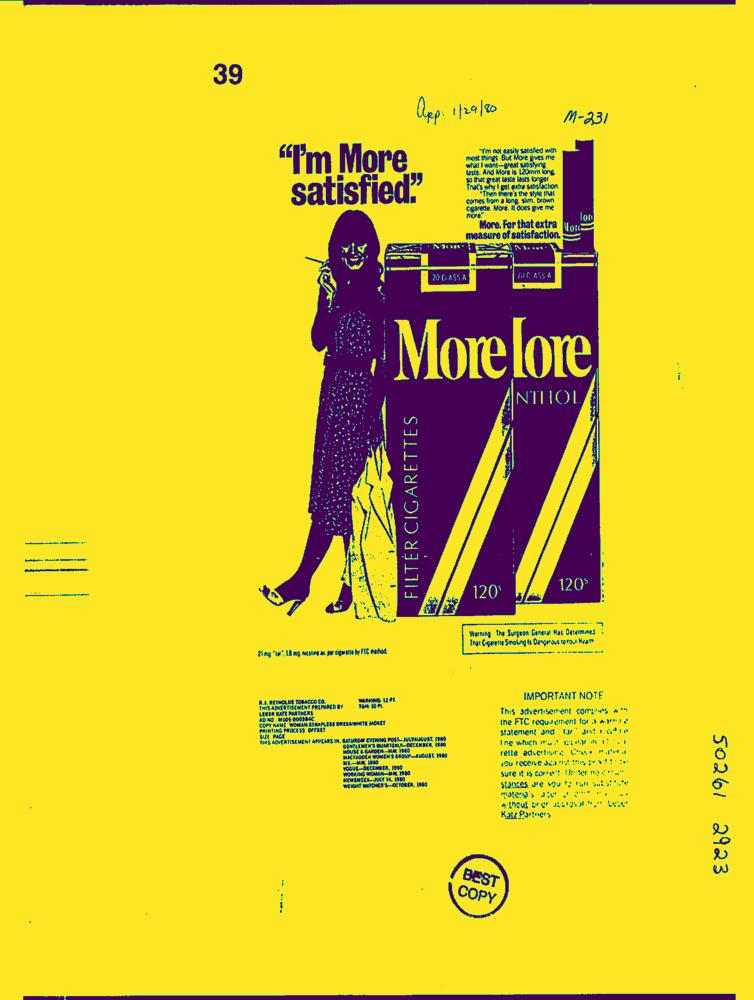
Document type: AD